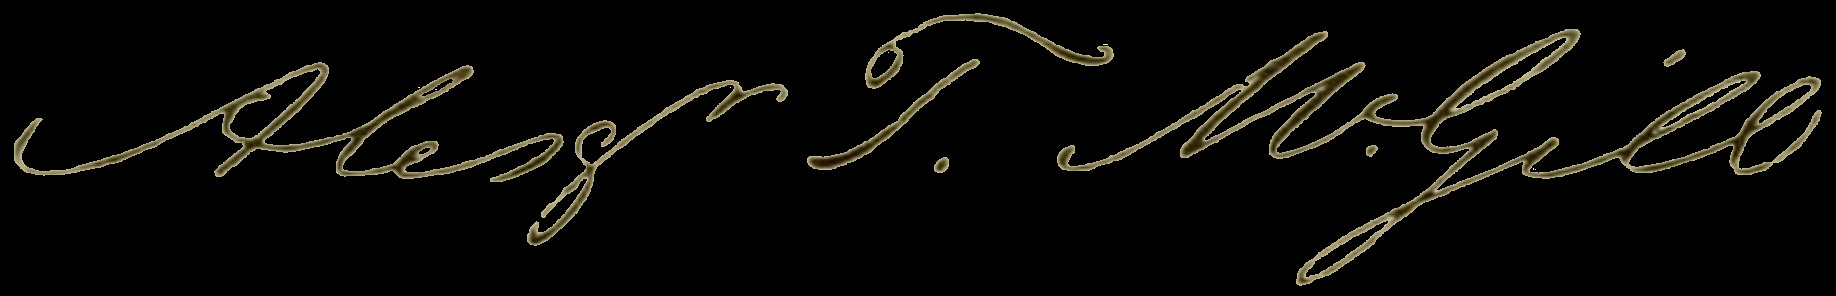
Signature of: alexander t mcgill